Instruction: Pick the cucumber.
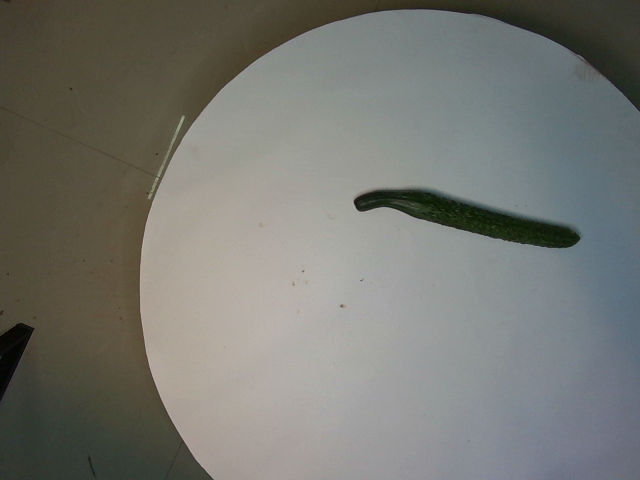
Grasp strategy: vertical